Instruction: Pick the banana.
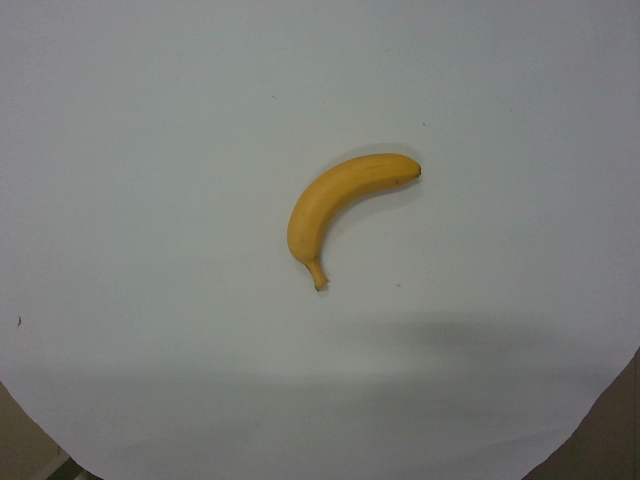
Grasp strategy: vertical